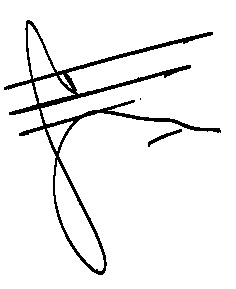
Signature of: horacio rosatti